Please extract the written amount, numerical amount, recipient's name, date on the cheque, and the bank's name from the image.
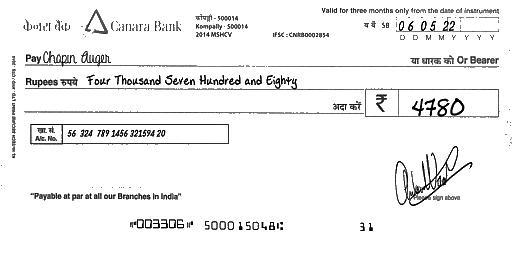
amt_in_words: Four Thousand Seven Hundred and Eighty
amt_in_figures: 4780
payee_name: Chapin Auger
bank_name: Canara Bank
cheque_date: 06/05/22